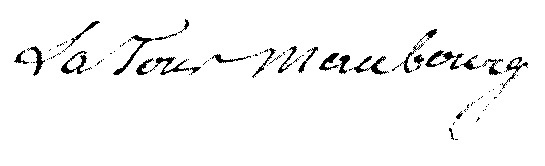
Signature of: charles césar de fay de la tour maubourg